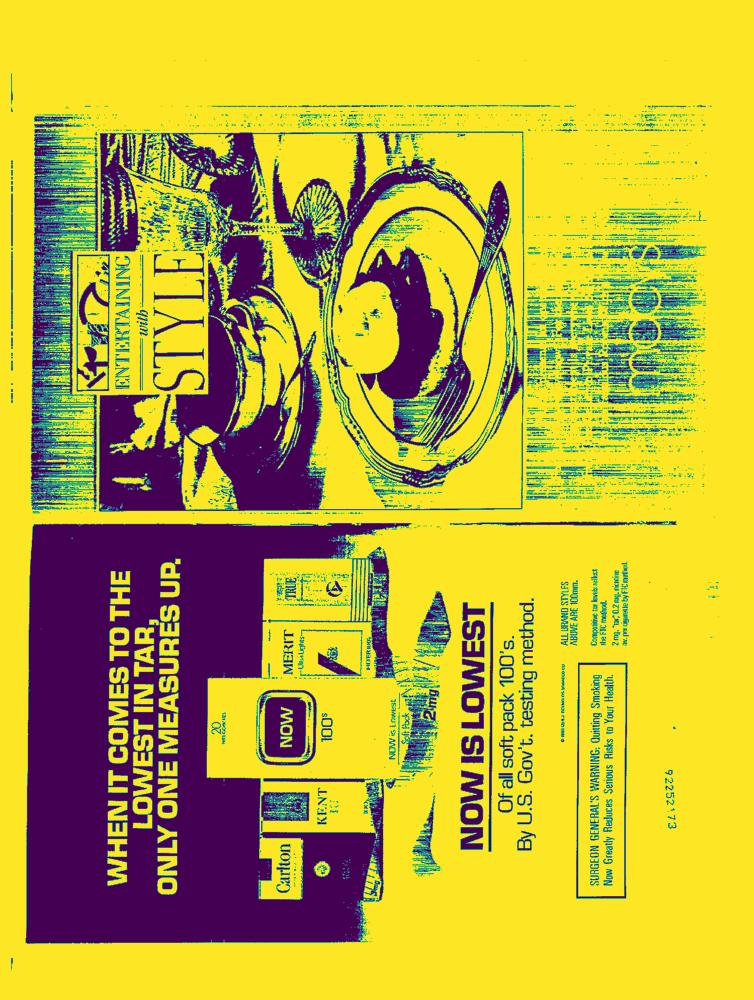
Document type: AD